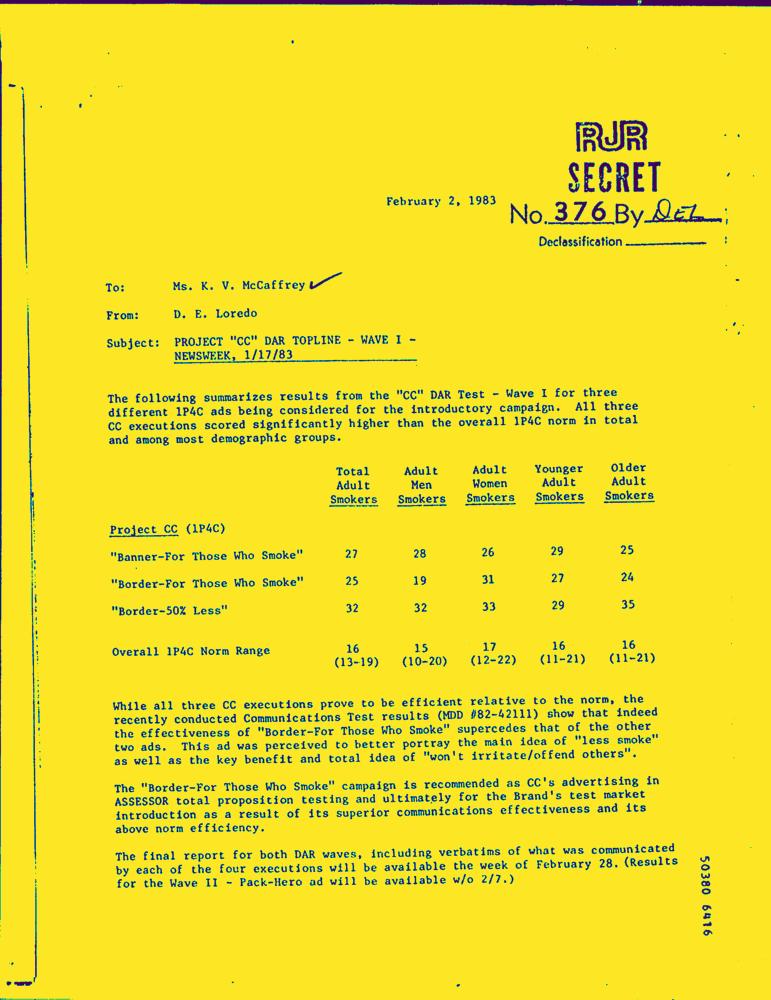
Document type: Letter-Doc